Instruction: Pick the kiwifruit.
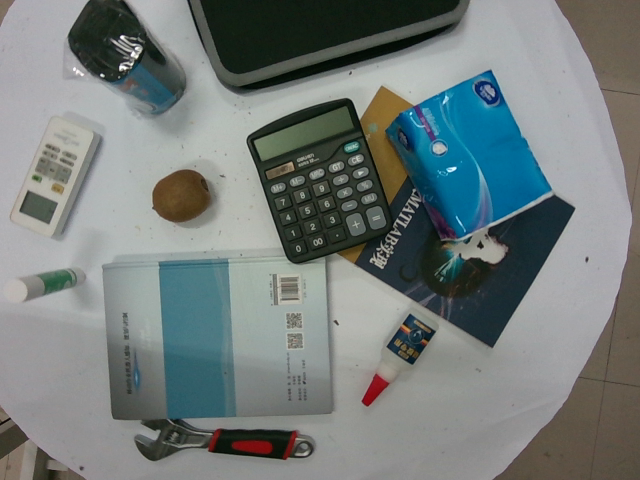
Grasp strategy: vertical